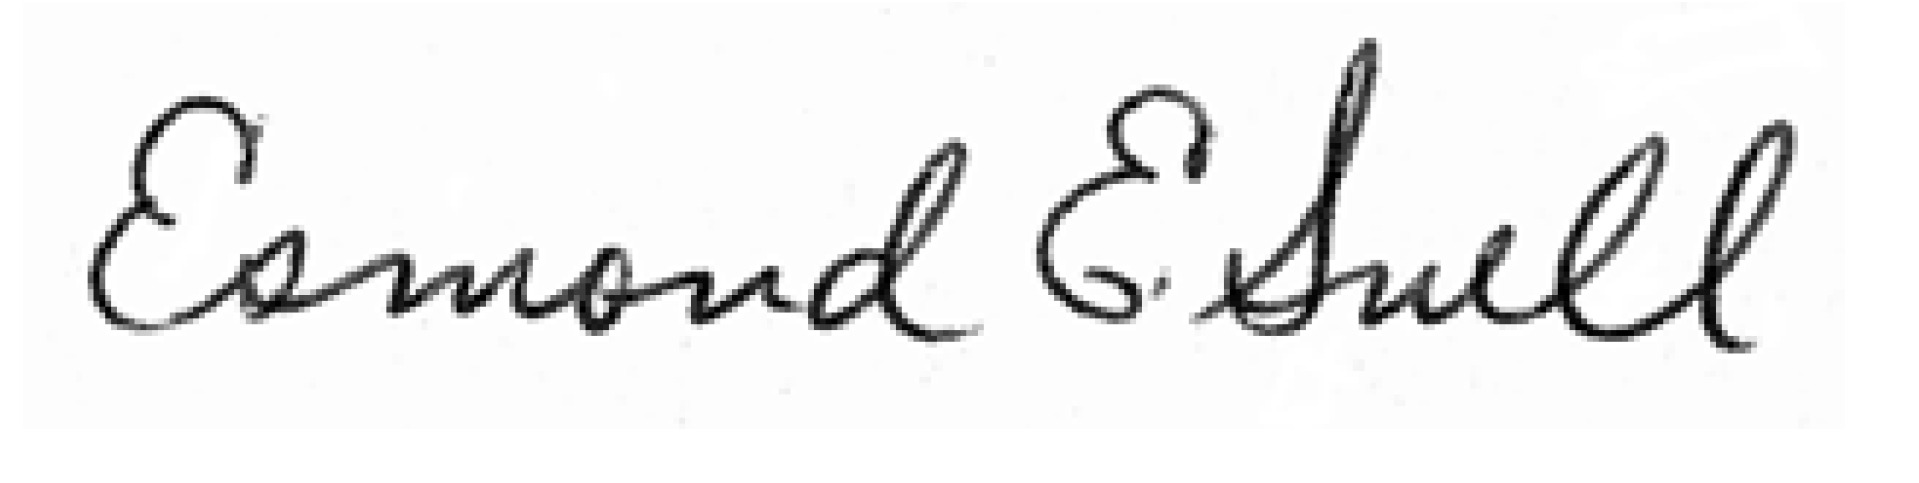
Signature of: esmond emerson snell